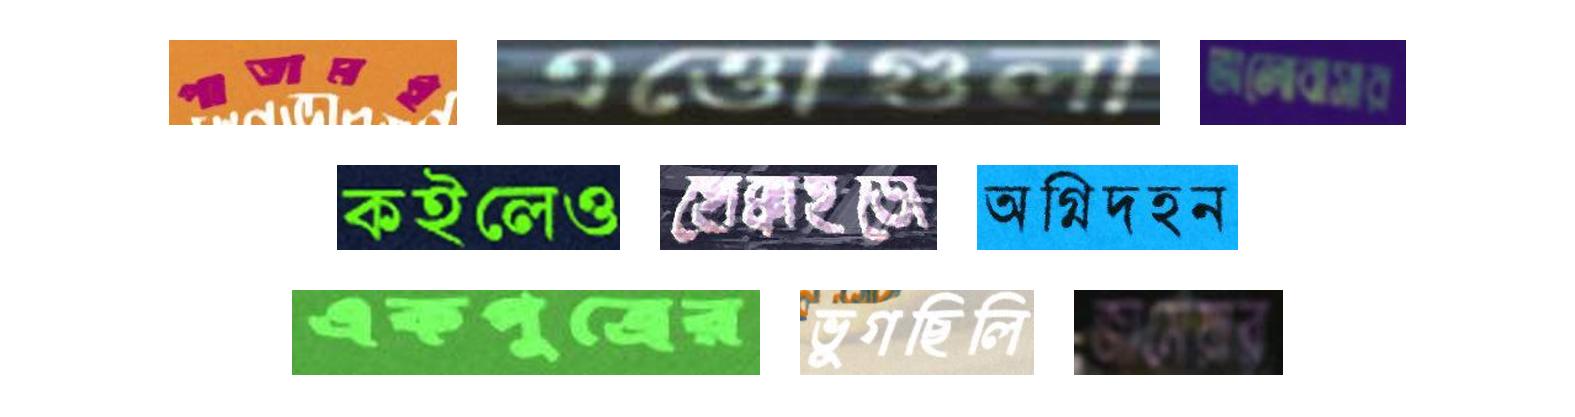
পাতামই এত্তোগুলা ভালোবাসার
কইলেও হোক্কাইডো অগ্নিদহন
একপুত্রের ভুগছিলি জামেয়ার